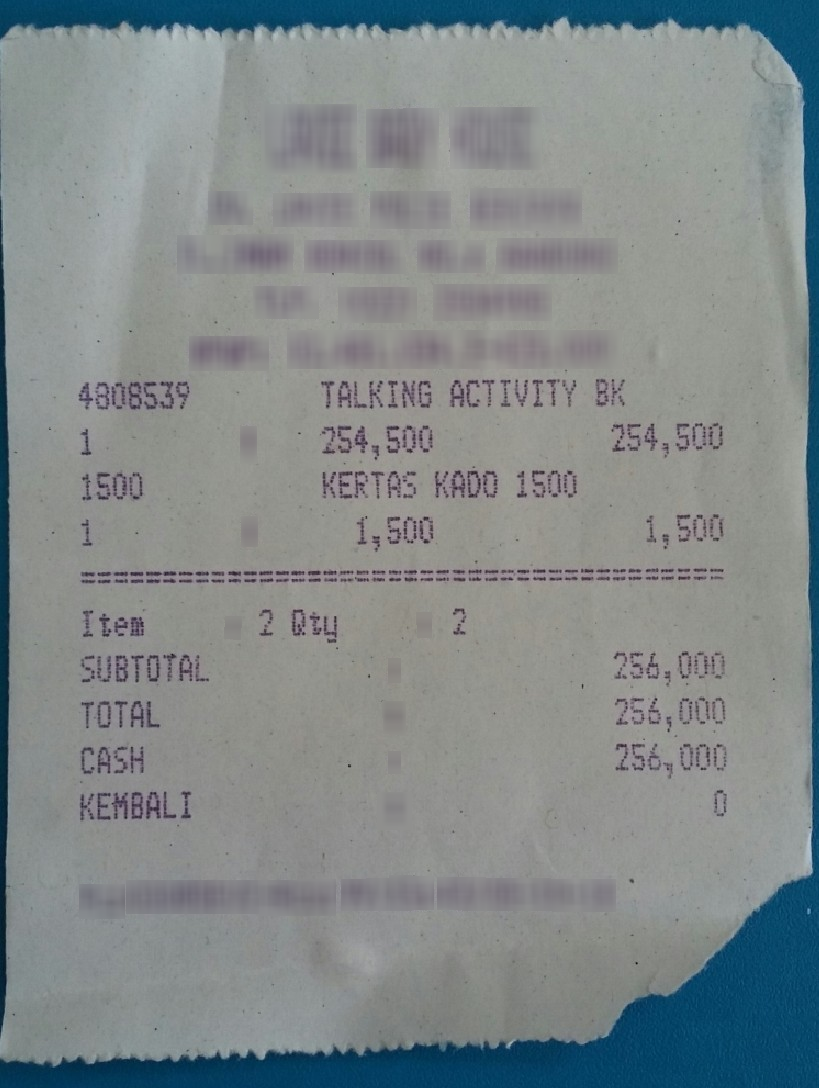
Number of items: 2
Subtotal: 256,000
Total: 256,000
OCR text regions:
text: 4808539
text: TALKING
text: ACTIVITY
text: BK
text: 1
text: 254,500
text: 254,500
text: 1500
text: KERTAS
text: KADO
text: 1500
text: 1
text: 1,500
text: 1,500
text: SUBTOTAL
text: 256,000
text: Item
text: 2
text: Qty
text: 2
text: TOTAL
text: 256,000
text: CASH
text: 256,000
text: KEMBALI
text: 0